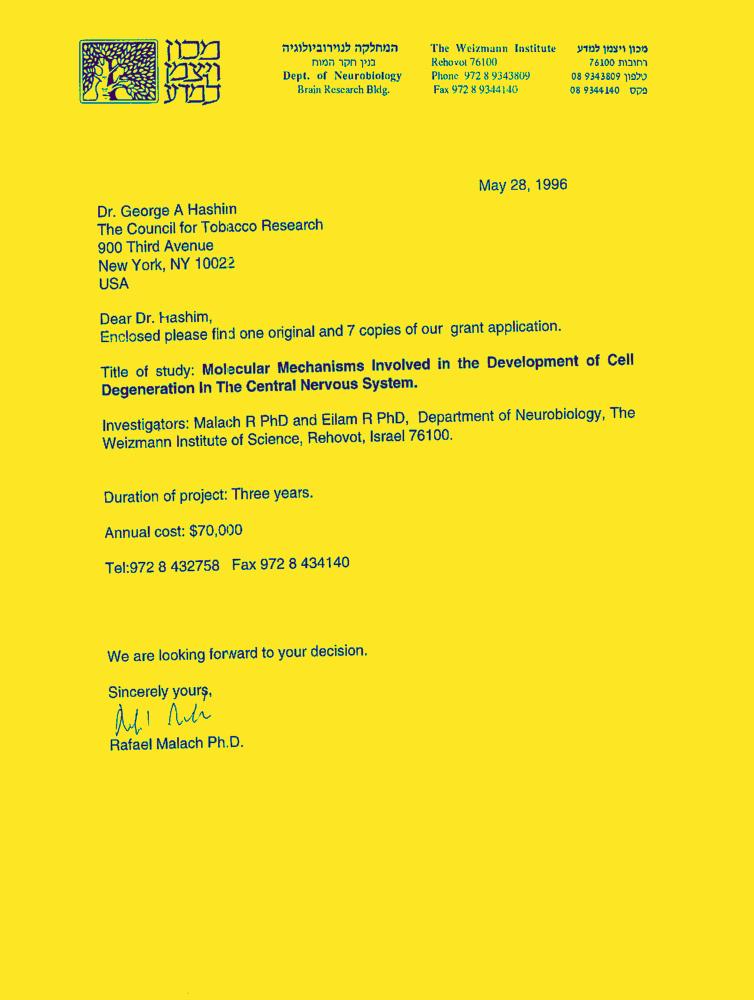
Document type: Letter-Doc